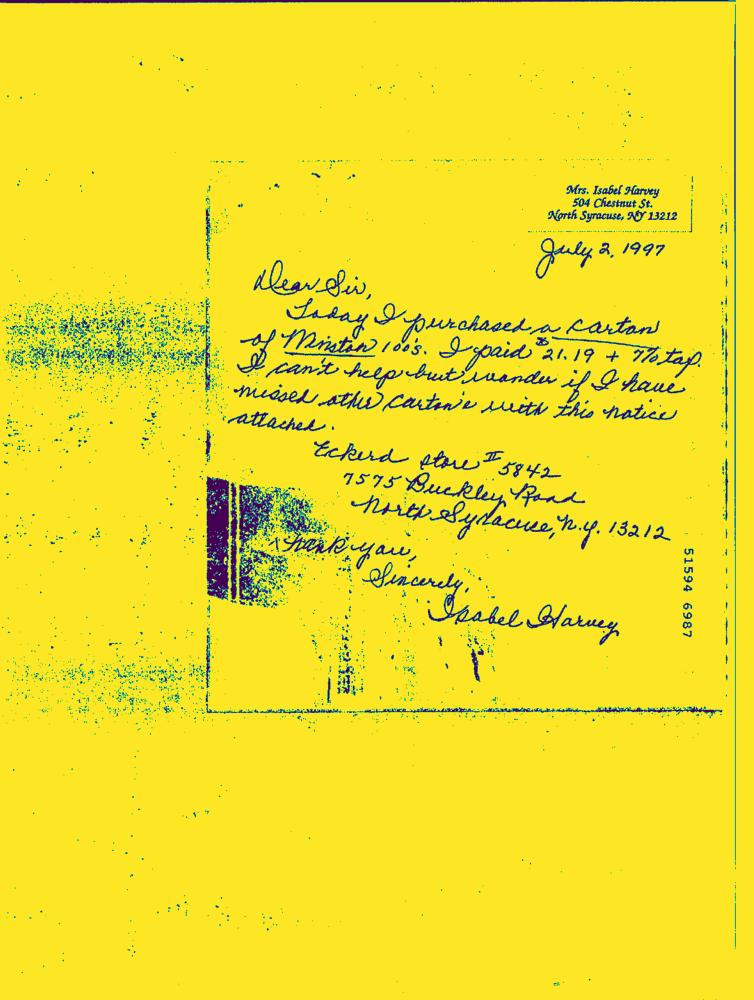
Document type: Hand-Written